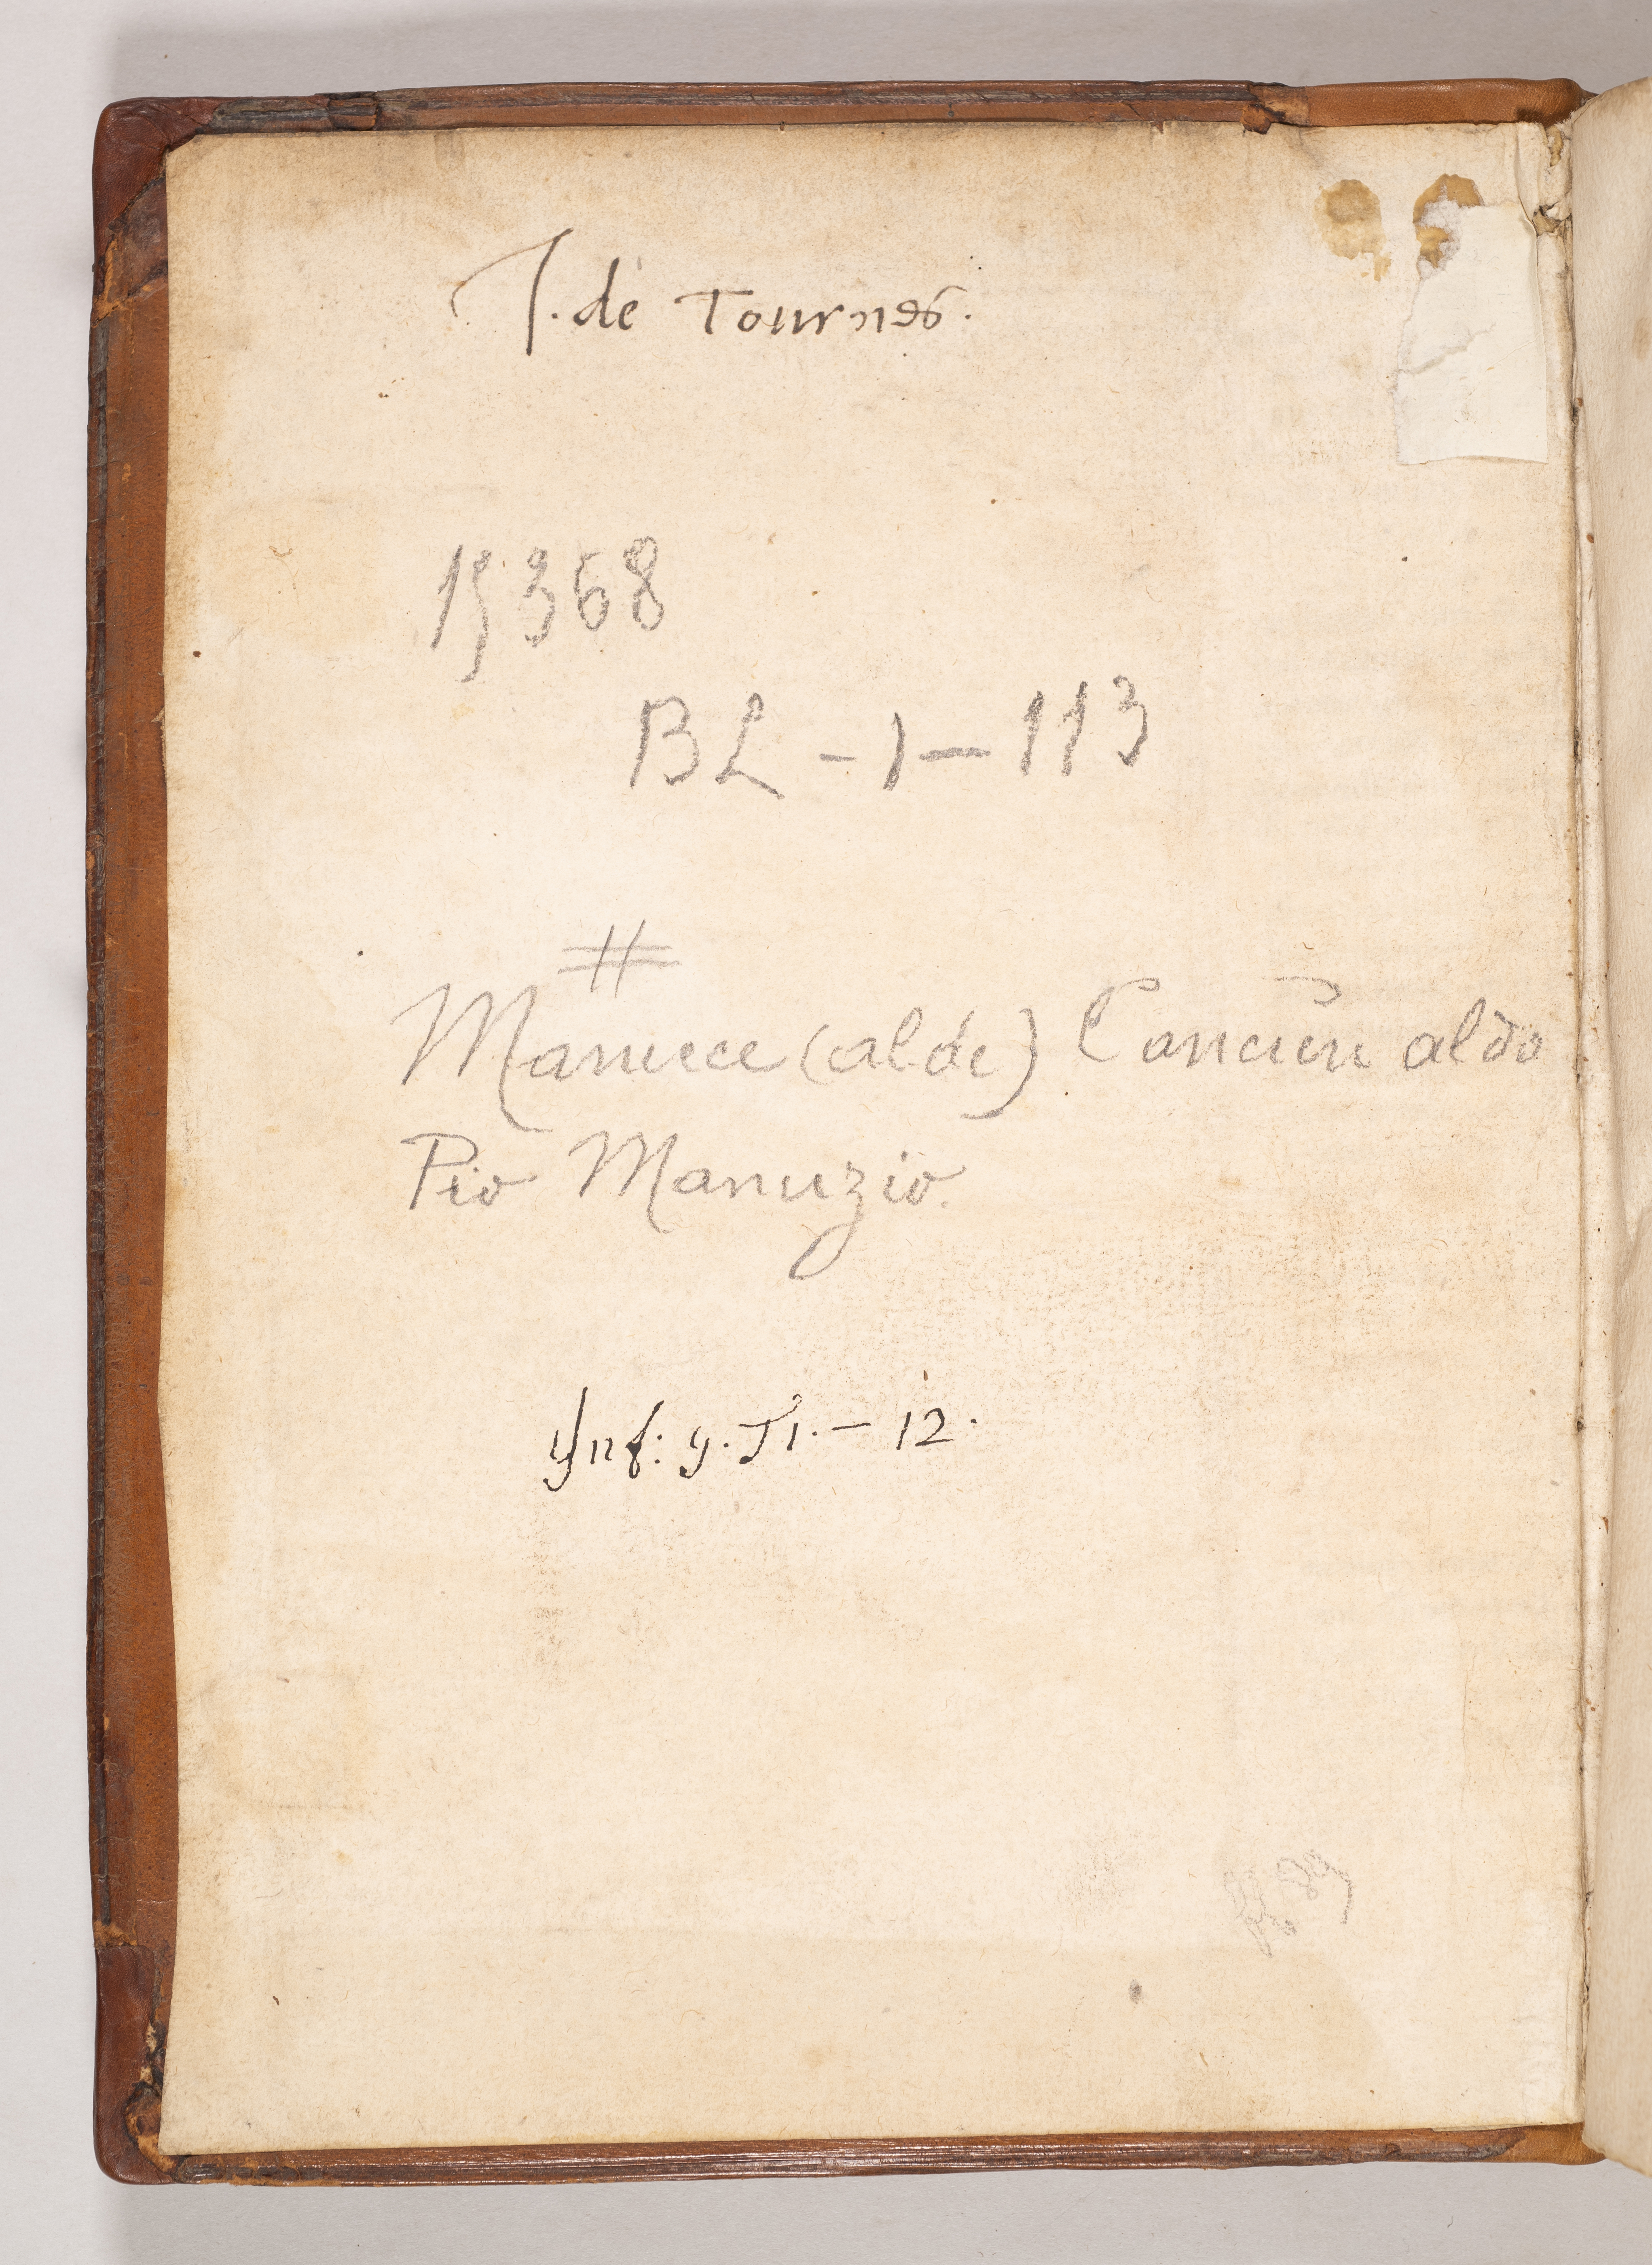
Signature of: jean de tournes